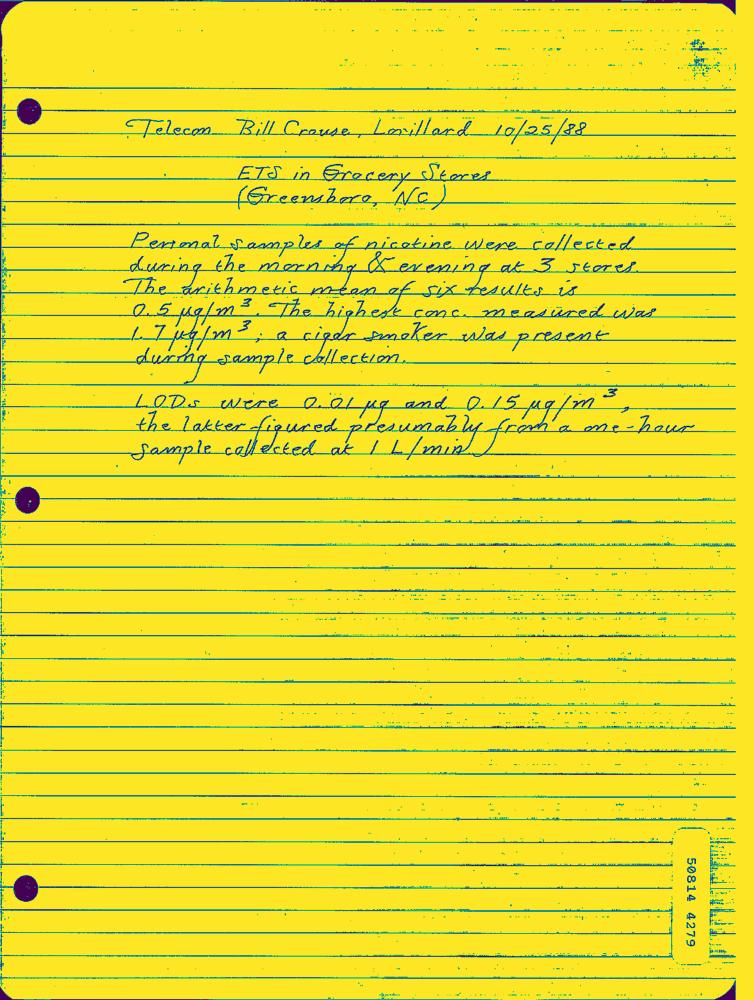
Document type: Hand-Written